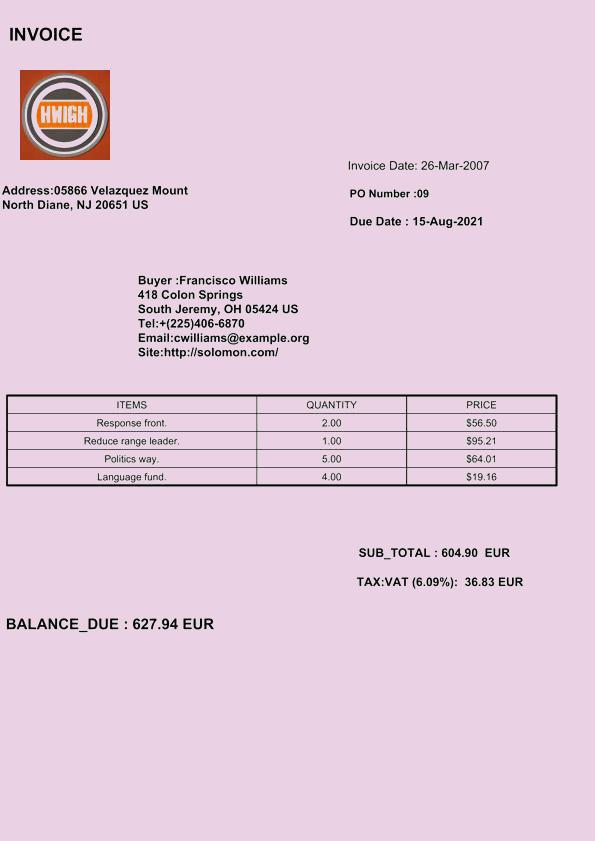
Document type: Invoice